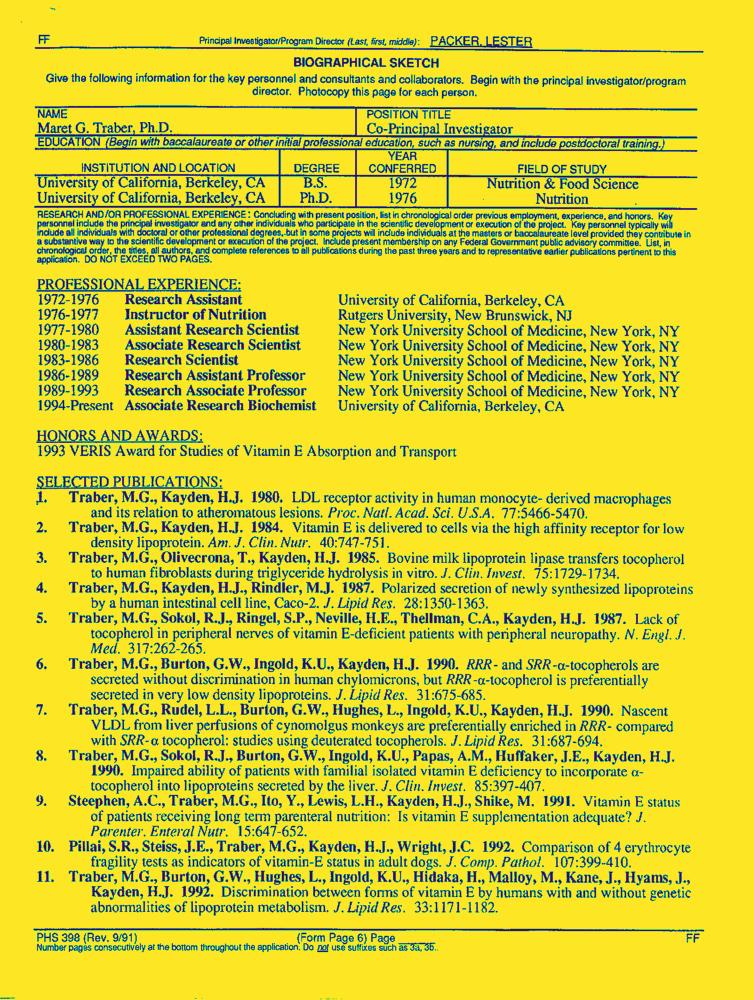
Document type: Resume-Doc